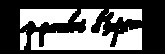
Signature of: pietro paolo della sassetta